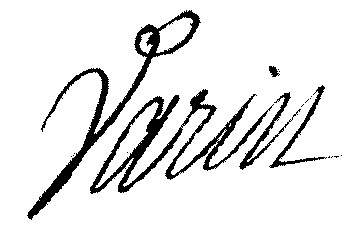
Signature of: pierre vincent varin de la brunelière